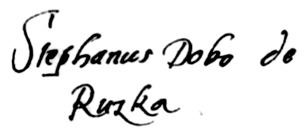
Signature of: istván dobó